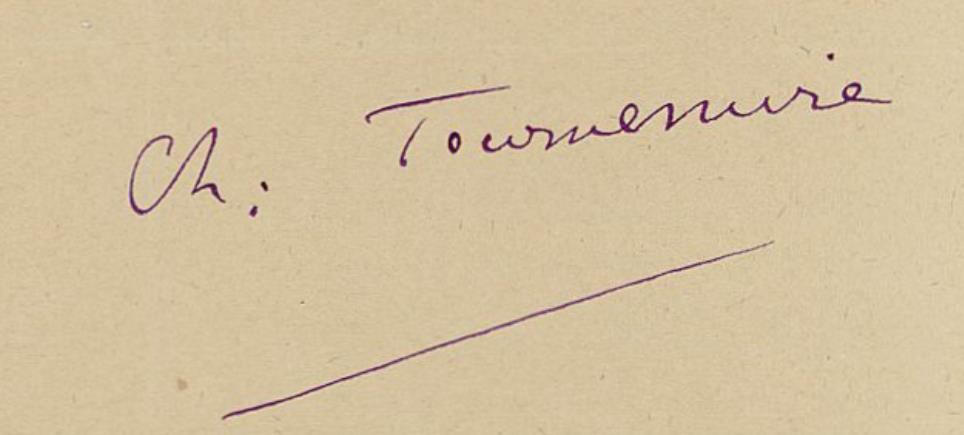
Signature of: charles tournemire